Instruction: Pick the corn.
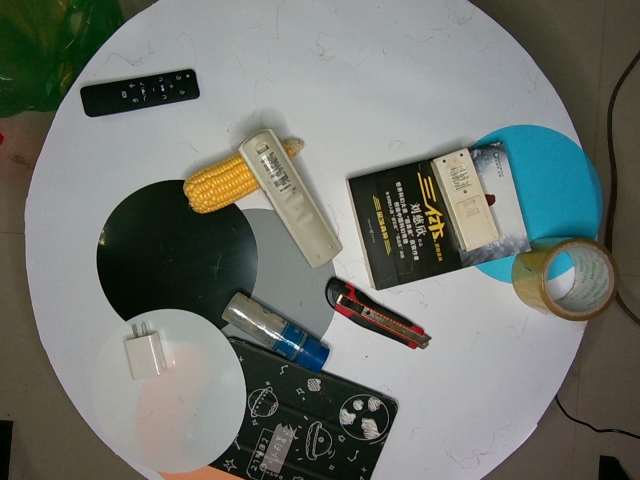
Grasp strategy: vertical